Question: What is the date of the hearing as scheduled in the document?
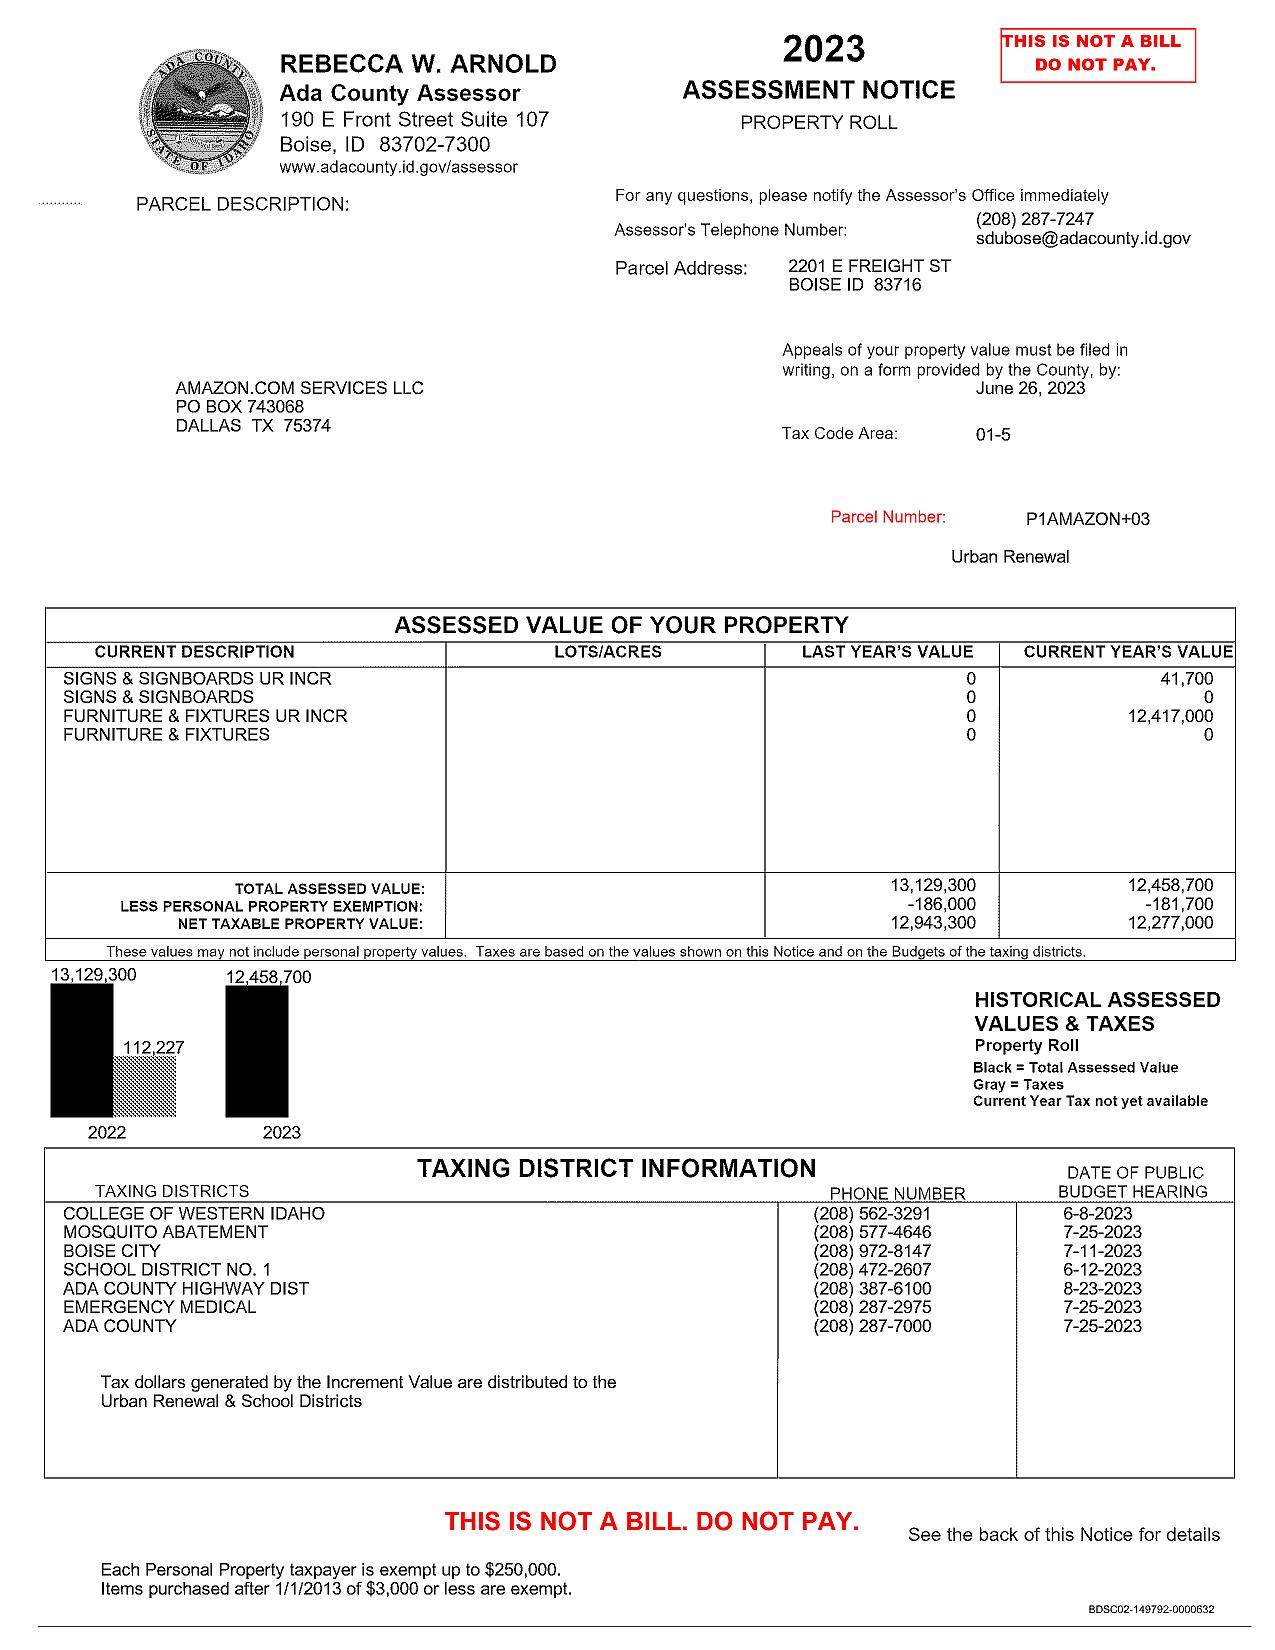
Answer: "6-8-2023, 7-25-2023, 7-11-2023, 6-12-2023, 8-23-2023, 7-25-2023, 7-25-2023"